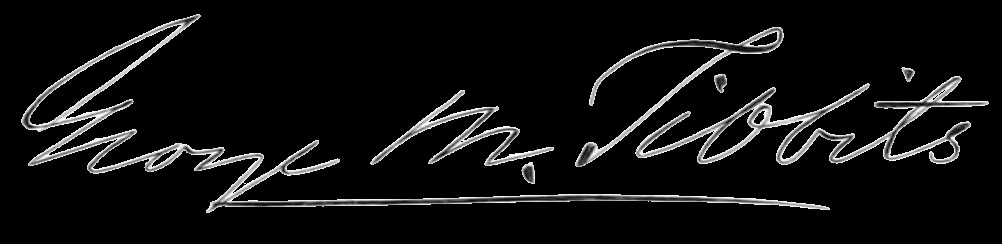
Signature of: george mortimer tibbits